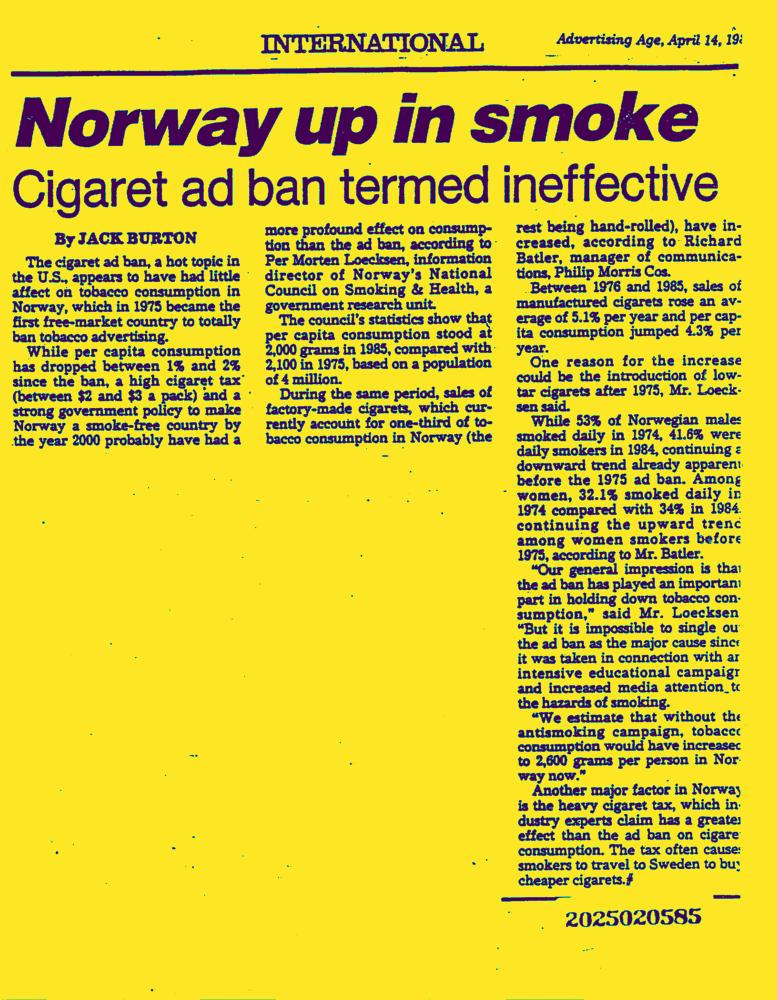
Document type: News-Article